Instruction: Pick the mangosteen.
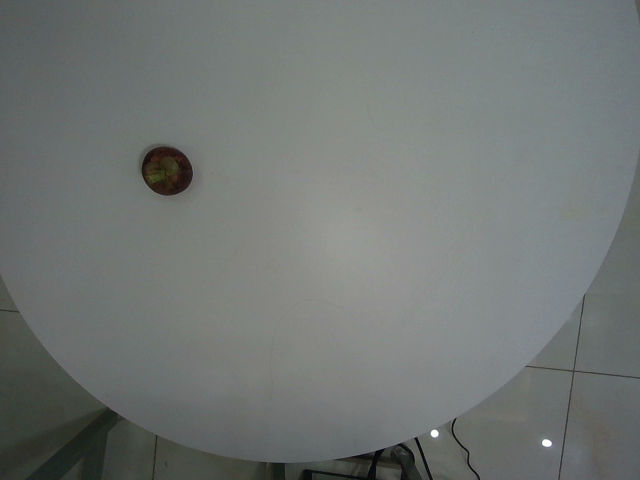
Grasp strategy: vertical